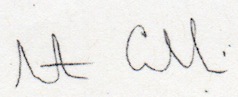
Signature of: nathan cullen